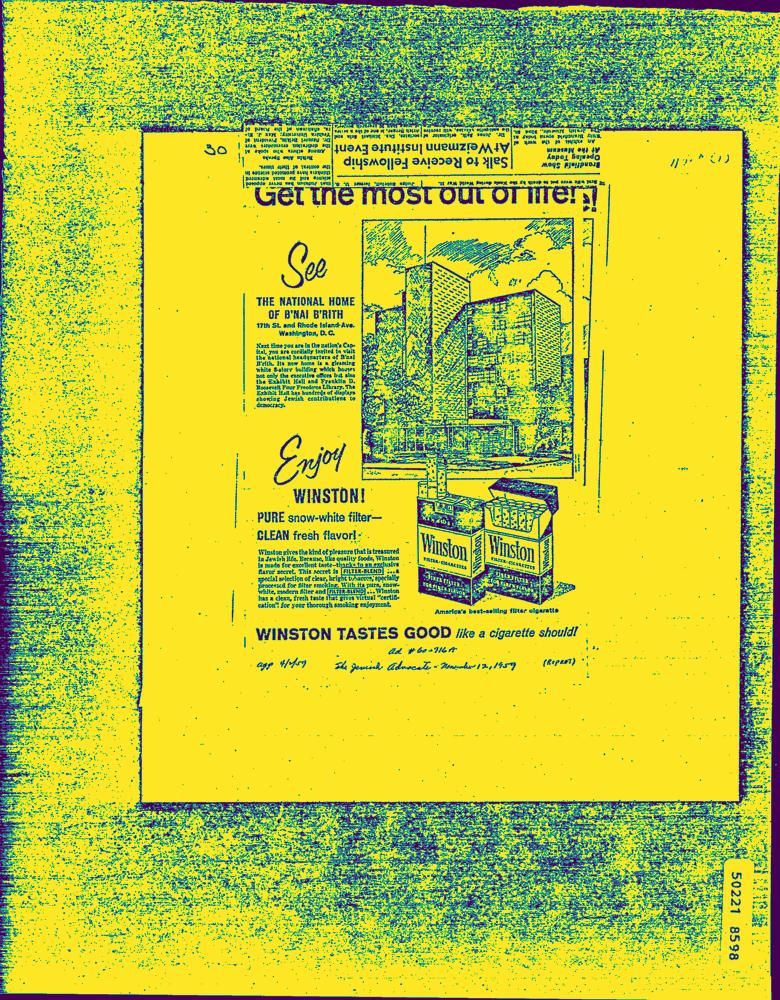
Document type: AD